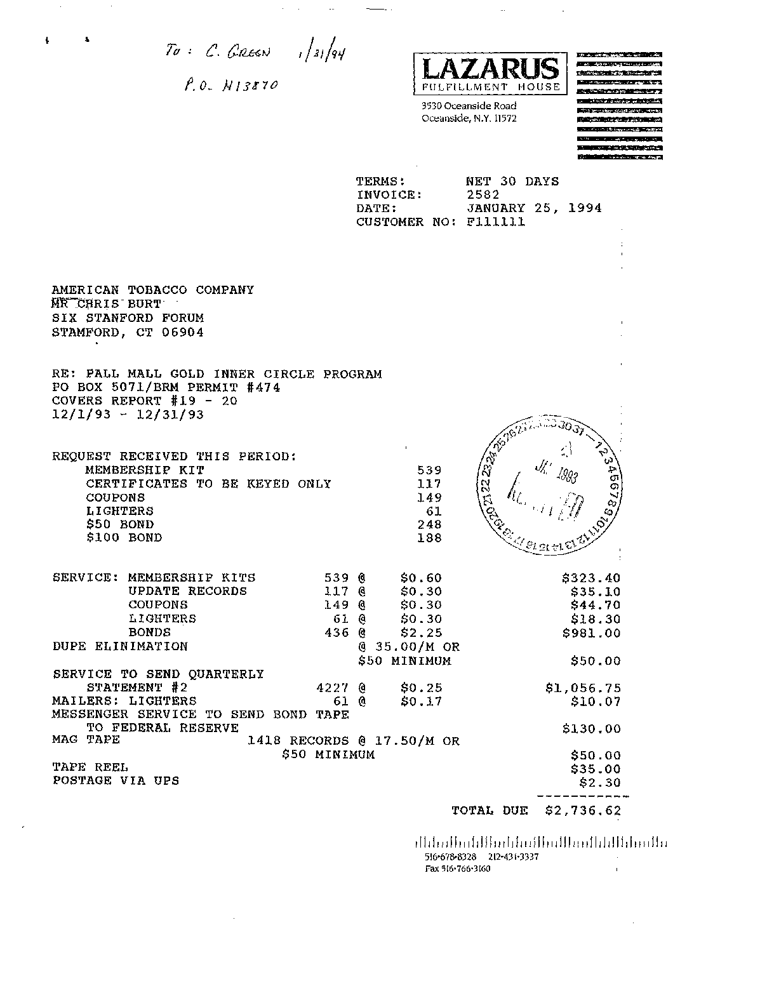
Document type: Invoice